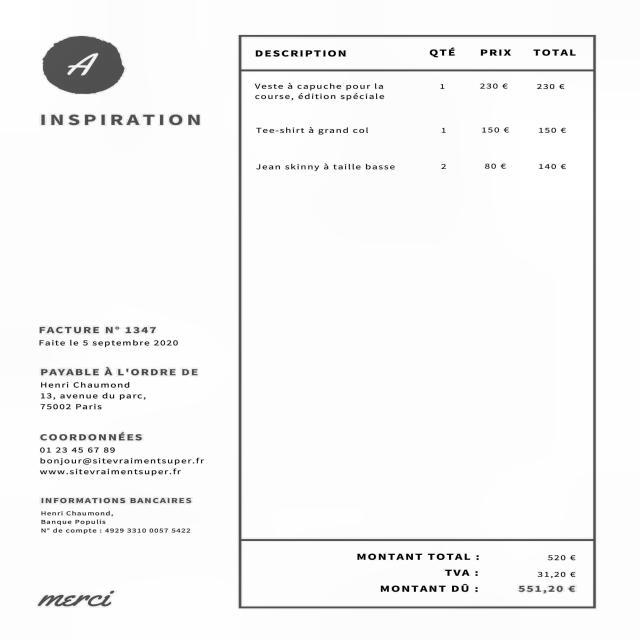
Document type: Invoice